Question: In what way does the history help explain the case?
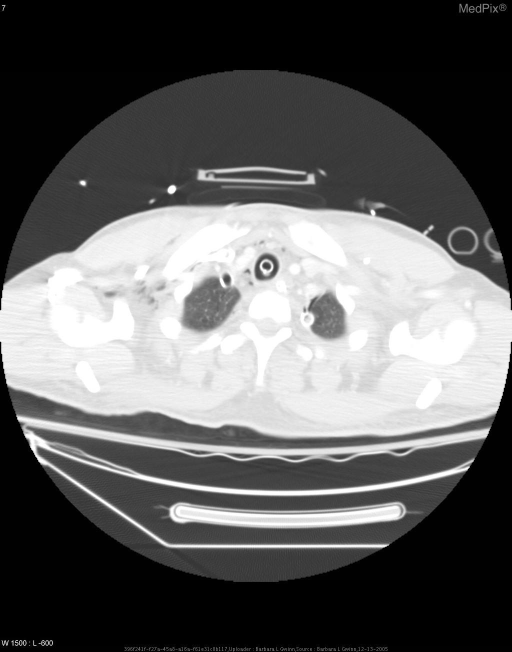
Answer: The patient's history of 24 yo man with IED blast injury from OIF with penetrating brain injury.  He underwent a decompressive right hemicraniectomy at the 10th CSH.  CT chest showed bilateral pneumothoraces and pneumomediastinum, therefore  bilateral chest tubes were placed.  Patient was then transported to LRAMC, and finally NNMC for definitive care. is key in understanding the case.